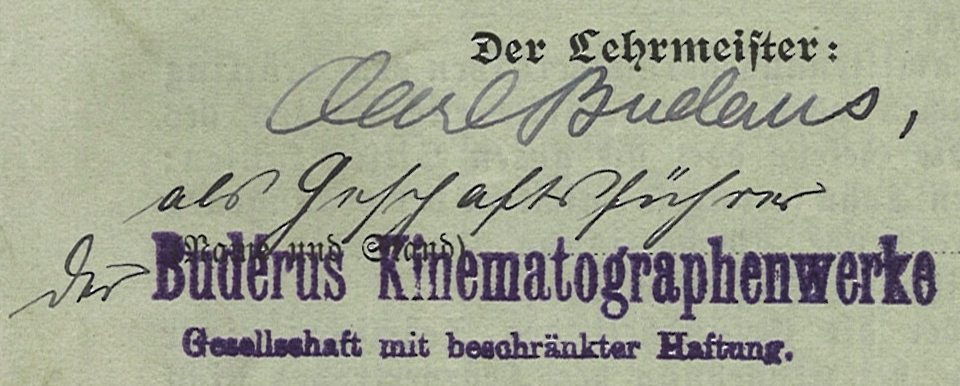
Signature of: carl buderus